Question: What is the potential diagnosis?
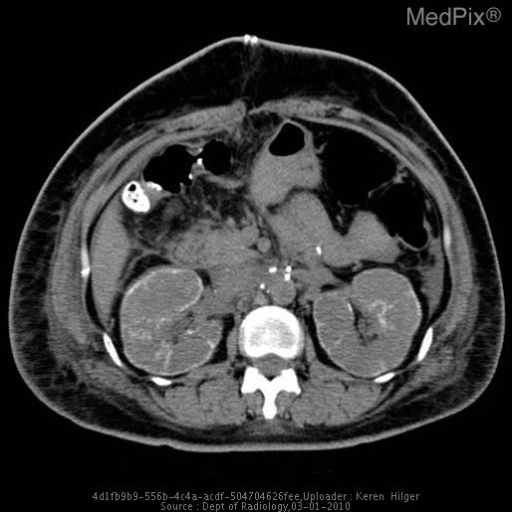
Answer: The possible diagnosis includes Acute renal cortical necrosis
Primary/secondary oxalosis
Chronic glomerulonephritis
Alports syndrome (glomerulonephritis, endstage kidney disease, and hearing loss)
Intrarenal infection in HIV+
Amphotericin B
Acute/chronic renal allograft rejection
Autosomal recessive polycystic disease.